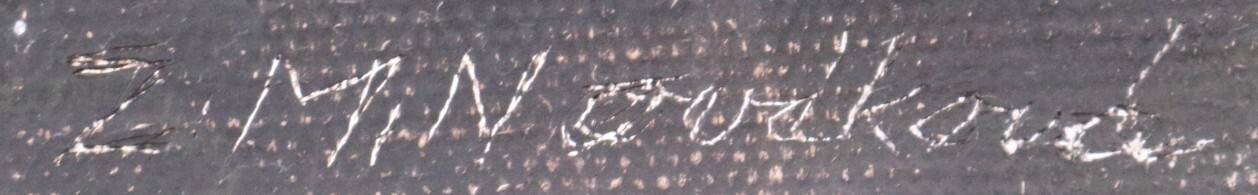
Signature of: zdenka marie nováková